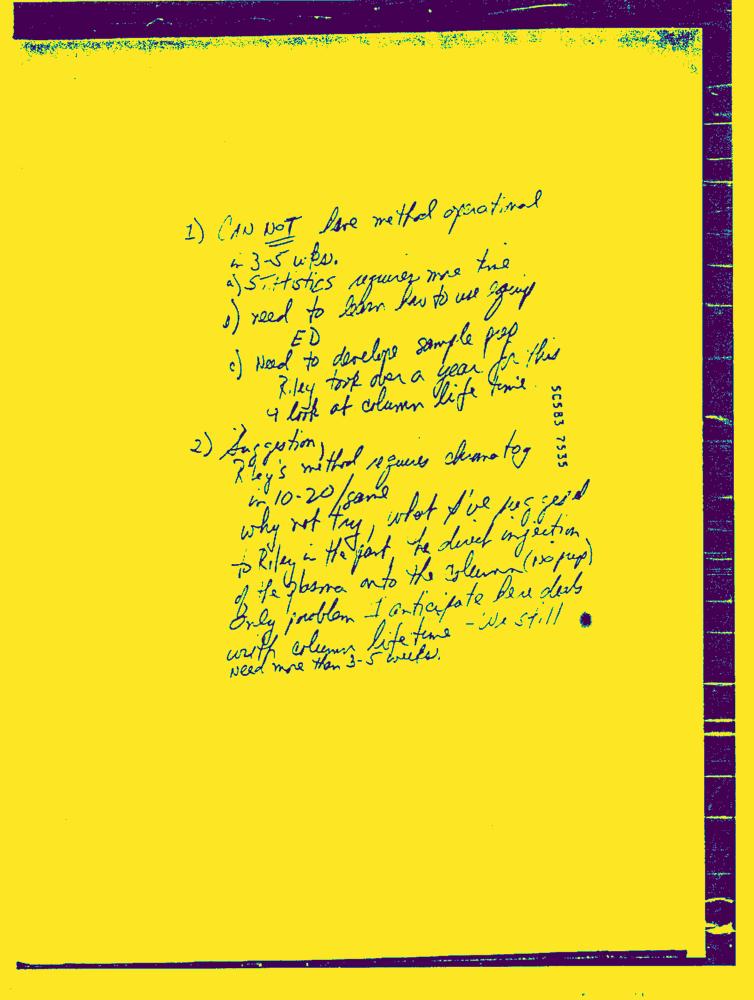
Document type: Hand-Written